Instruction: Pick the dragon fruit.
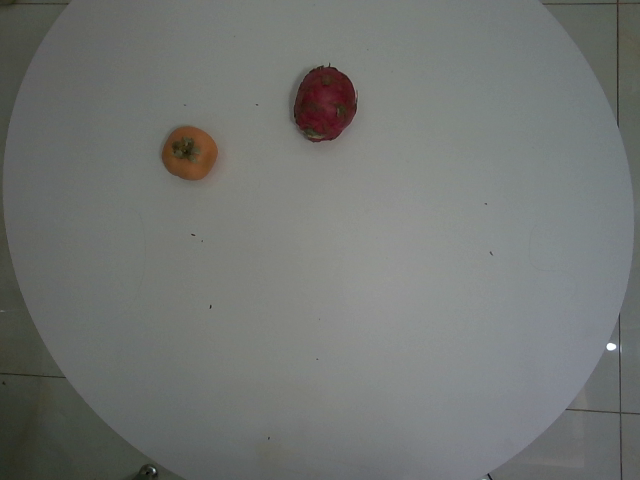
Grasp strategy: vertical